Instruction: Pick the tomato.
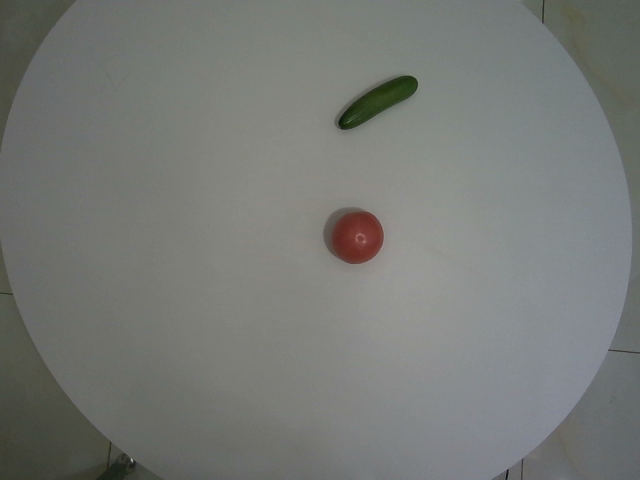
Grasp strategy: vertical